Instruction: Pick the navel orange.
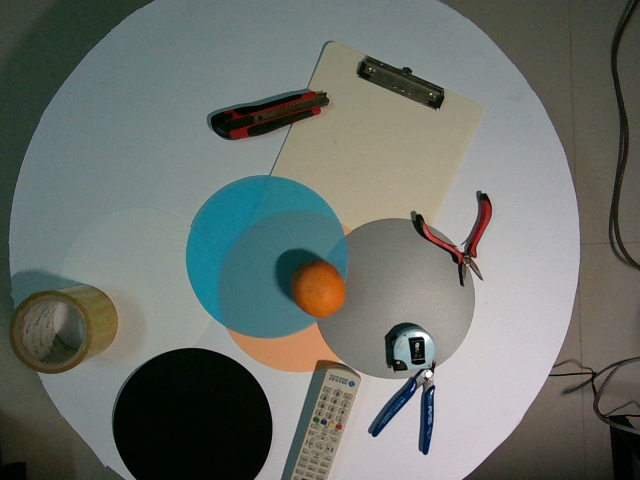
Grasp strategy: vertical